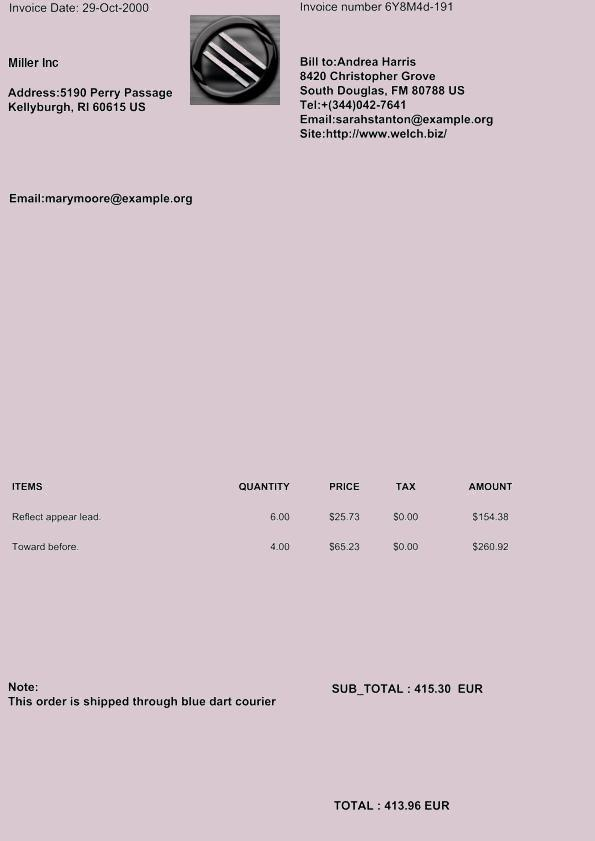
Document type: Invoice